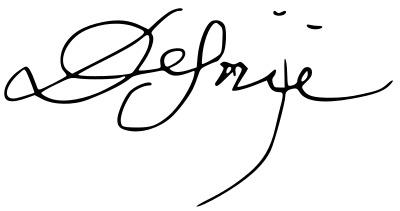
Signature of: désirée clary